Question: Explain the disease:
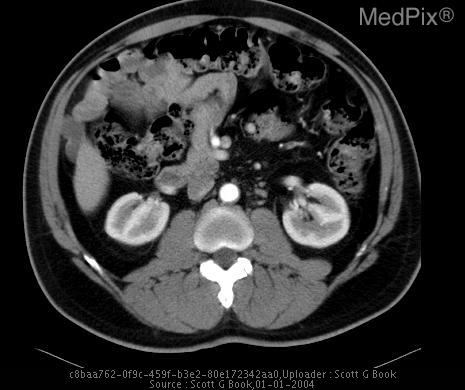
Answer: The disease is discussed as: Embryology:  The alimentary tract initially develops as a pouchlike extension of the yolk sac. At 6 weeks gestation, the intestinal tract is a continuous, tubular structure that is divided into the foregut (supplied by the celiac artery), midgut (supplied by the superior mesenteric artery), and hindgut (supplied mainly by the inferior mesenteric artery). During embryonic development, the bowel introduces itself into the abdomen and both the duodenojejunal and ileocolic segments of the primitive digestive tube rotate 270° counterclockwise about the omphalomesenteric vessels (ie, the future superior mesenteric artery and superior mesenteric vein) to reach their final normal positions.  Before 6 weeks gestation, the duodenum initially rotates 90° counterclockwise so that it lies to the right of the superior mesenteric artery. Similarly, the cecum rotates 90° counterclockwise so that it lies to the left of the superior mesenteric artery. During the 6th week of gestation, the duodenum rotates another 90° counterclockwise so that it lies posterior to the superior mesenteric artery. By the 10th to 12th weeks of gestation, the intestine slides back into the peritoneal cavity, where the final 90° rotation of the duodenum and 180° rotation of the cecum occur. The right colon is the last portion of the gastrointestinal tract to rotate completely, allowing the cecum to descend into the right lower quadrant. This rotation is followed in the last stage by peritoneal fixation of the bowel. The small bowel mesentery is normally broad based, with its attachment extending from the ligament of Trietz to the ileocecal valve. This wide base prevents the small intestine from twisting around the superior mesenteric artery. Malrotation most commonly is caused by incomplete rotation (<270° of counterclockwise rotation occurring in weeks 5-12).

This group of disorders can be divided into 3 different categories:1) Nonrotation (0° to <90° of counterclockwise rotation occurring before 6 weeks), 2) Reverse rotation (abnormal rotation >90° and <180° causing obstruction or reversal of the normal duodenal/SMA relationship, occurring in weeks 6-10), and 3) Malrotation most often associated with malfixation (>180° and <270° of counterclockwise rotation, occurring after 10 weeks). Nonrotation is often an incidental finding in older children and adults during routine examination, but volvulus as a result of local clockwise rotation may accompany this anomaly.

Clinical: Incidence is unknown, as many are asymptomatic. No racial or gender predilection is seen. In approximately 60% of patients, malrotation presents by age 1 month with bilious vomiting and high intestinal obstruction. Another 20-30% of patients present at age 1-12 months. Older children with malrotation may show failure to thrive, chronic recurrent abdominal pain, malabsorption, or other vague presentations. The older the child, the less readily identifiable the clinical presentation. Nonrotation of the intestine may be asymptomatic, thus is an incidental finding on UGI performed for other reasons.

Radiographic findings:
Plain films: In midgut volvulus, the classic radiographic finding is a partial duodenal obstruction (dilation of both the stomach and proximal duodenum, with paucity of bowel gas distally).
UGI: The preferred diagnostic test for malrotation with midgut volvulus. Duodenal-jejunal junction (DJJ) displaced downward and to the right on the frontal view An abnormal position of the jejunum (lying on right side of abdomen) should alert one to the possibility of a malrotation but should not be relied upon to either make or exclude the diagnosis. Corkscrew of small bowel around SMA.
US: The "whirlpool sign" on color Doppler shows mesentery and flow within the SMV wrapping around the SMA (in a clockwise direction), indicating malrotation with volvulus
CT: The DJJ is low and to the right of the normal location. The duodenum doesn’t cross midline. The proximal jejunum is in the right upper quadrant. The cecum is in the upper and/or left abdomen. The large bowel is in the left abdomen. Abnormal relationship of the superior mesenteric vein (SMV) to the superior mesenteric artery (SMA). The SMV should lie to the right of the SMA.

Treatment: Silent malrotation requires no treatment. Symptomatic malrotation in an infant requires surgical correction and midgut volvulus is a surgical emergency.